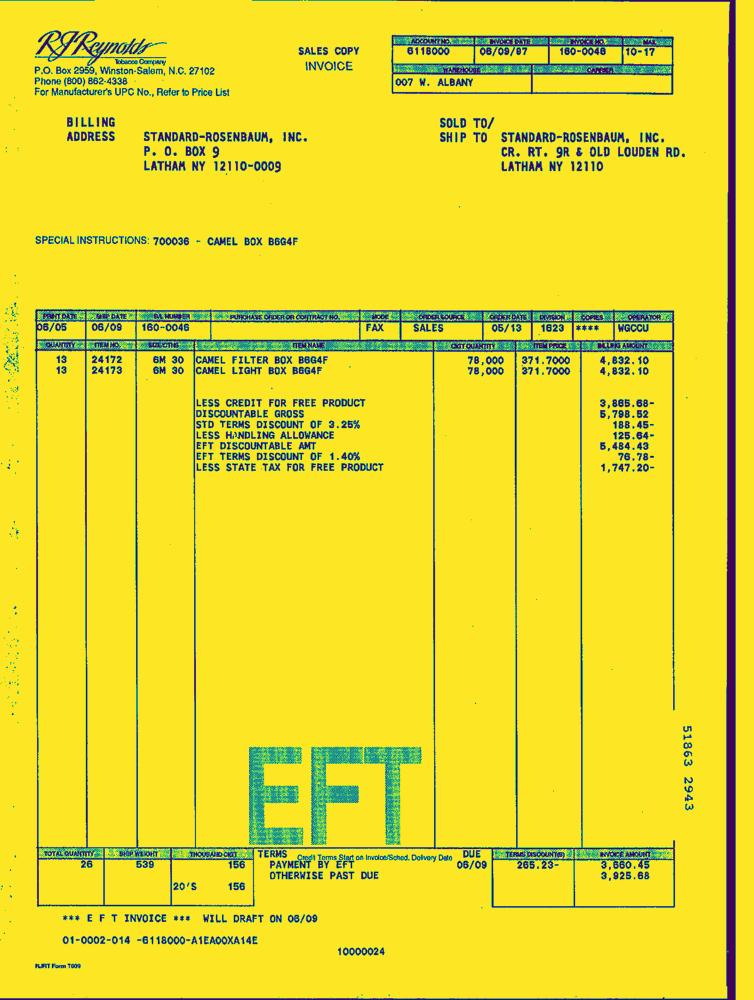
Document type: Invoice-Doc